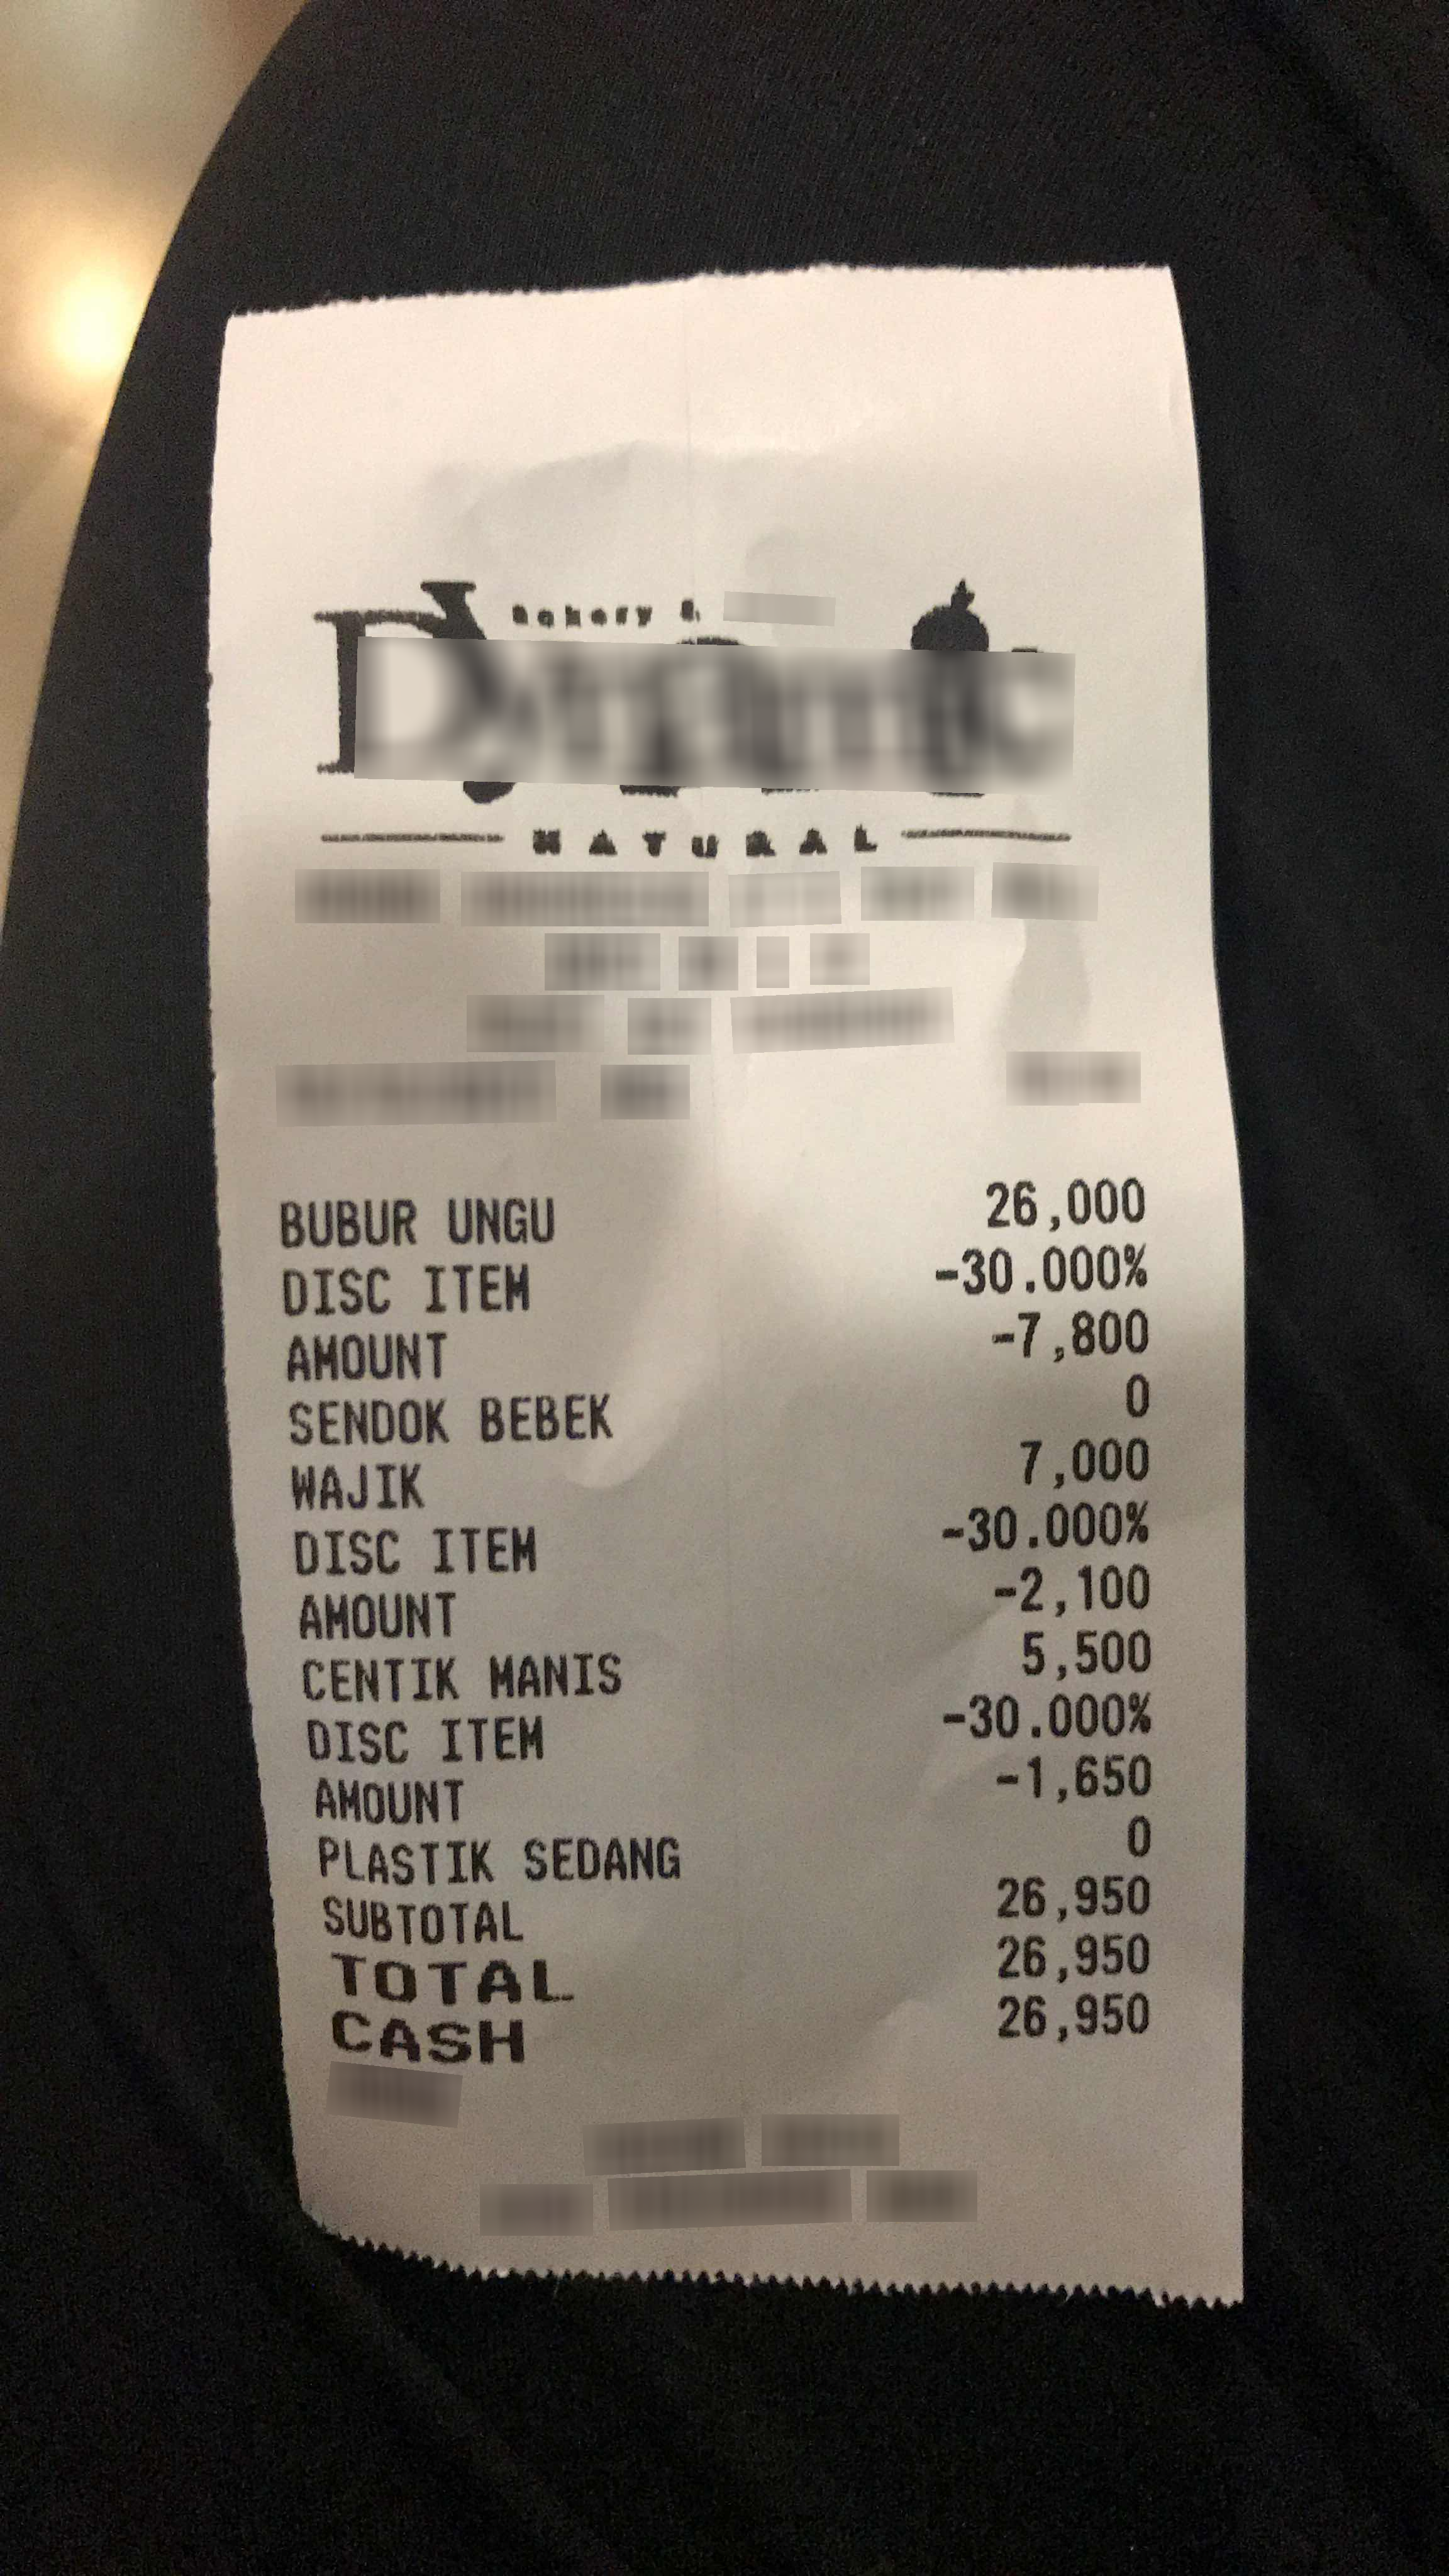
Number of items: 5
Subtotal: 26,950
Total: 26,950
OCR text regions:
text: BUBUR
text: UNGU
text: 26,000
text: DISC
text: ITEM
text: -30.000%
text: AMOUNT
text: -7,800
text: SENDOK
text: BEBEK
text: 0
text: WAJIK
text: 7,000
text: DISC
text: ITEM
text: -30.000%
text: AMOUNT
text: -2,100
text: CENTIK
text: MANIS
text: 5,500
text: DISC
text: ITEM
text: -30.000%
text: AMOUNT
text: -1,650
text: PLASTIK
text: SEDANG
text: 0
text: SUBTOTAL
text: 26,950
text: TOTAL
text: 26,950
text: CASH
text: 26,950